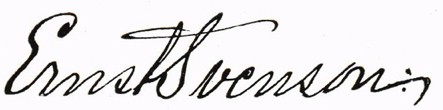
Signature of: ernst eskhult